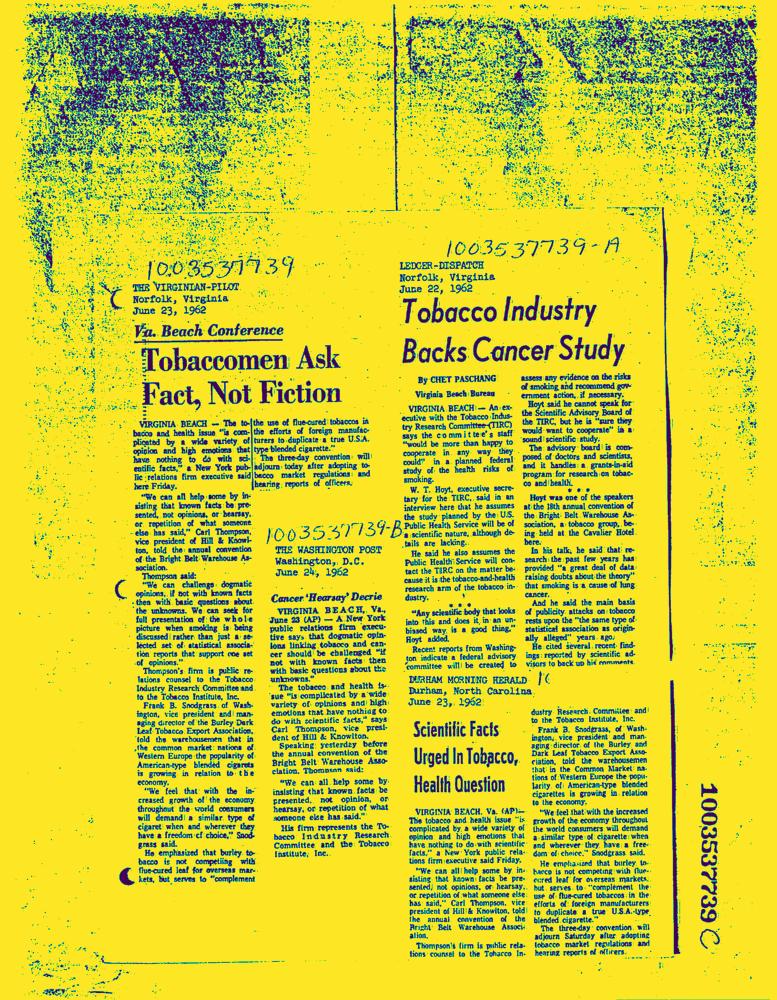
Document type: News-Article